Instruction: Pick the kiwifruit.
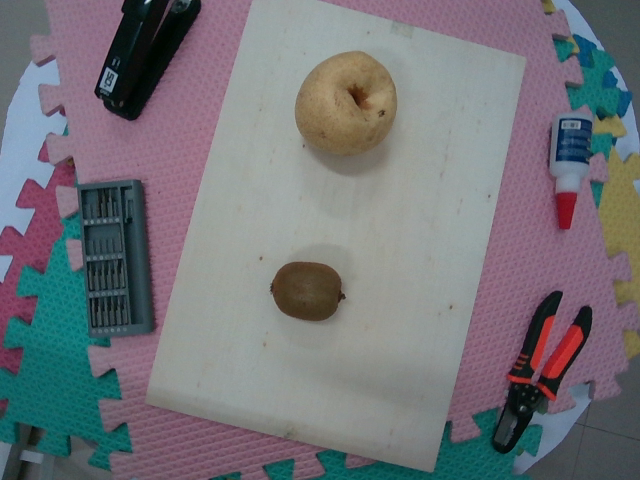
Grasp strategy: vertical